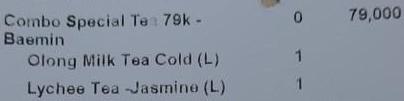
<table>
<tr>
<td>Combo Special Tea 79k - Baemin</td>
<td>0</td>
<td>79,000</td>
</tr>
<tr>
<td>Olong Milk Tea Cold (L)</td>
<td>1</td>
<td></td>
</tr>
<tr>
<td>Lychee Tea - Jasmine (L)</td>
<td>1</td>
<td></td>
</tr>
</table>